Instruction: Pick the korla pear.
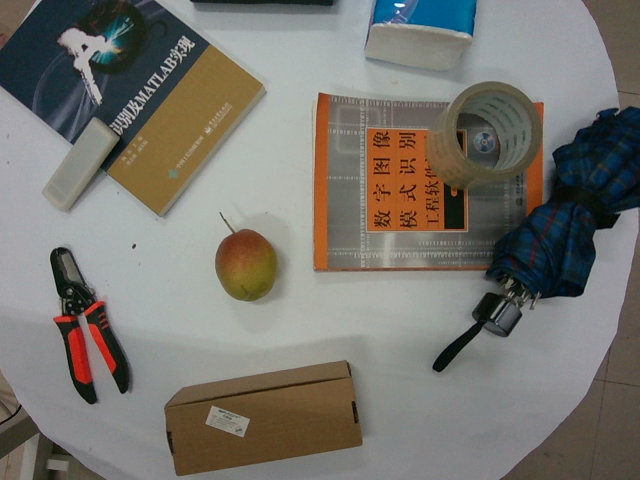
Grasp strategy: vertical